Question: Can you provide the account number mentioned in the document?
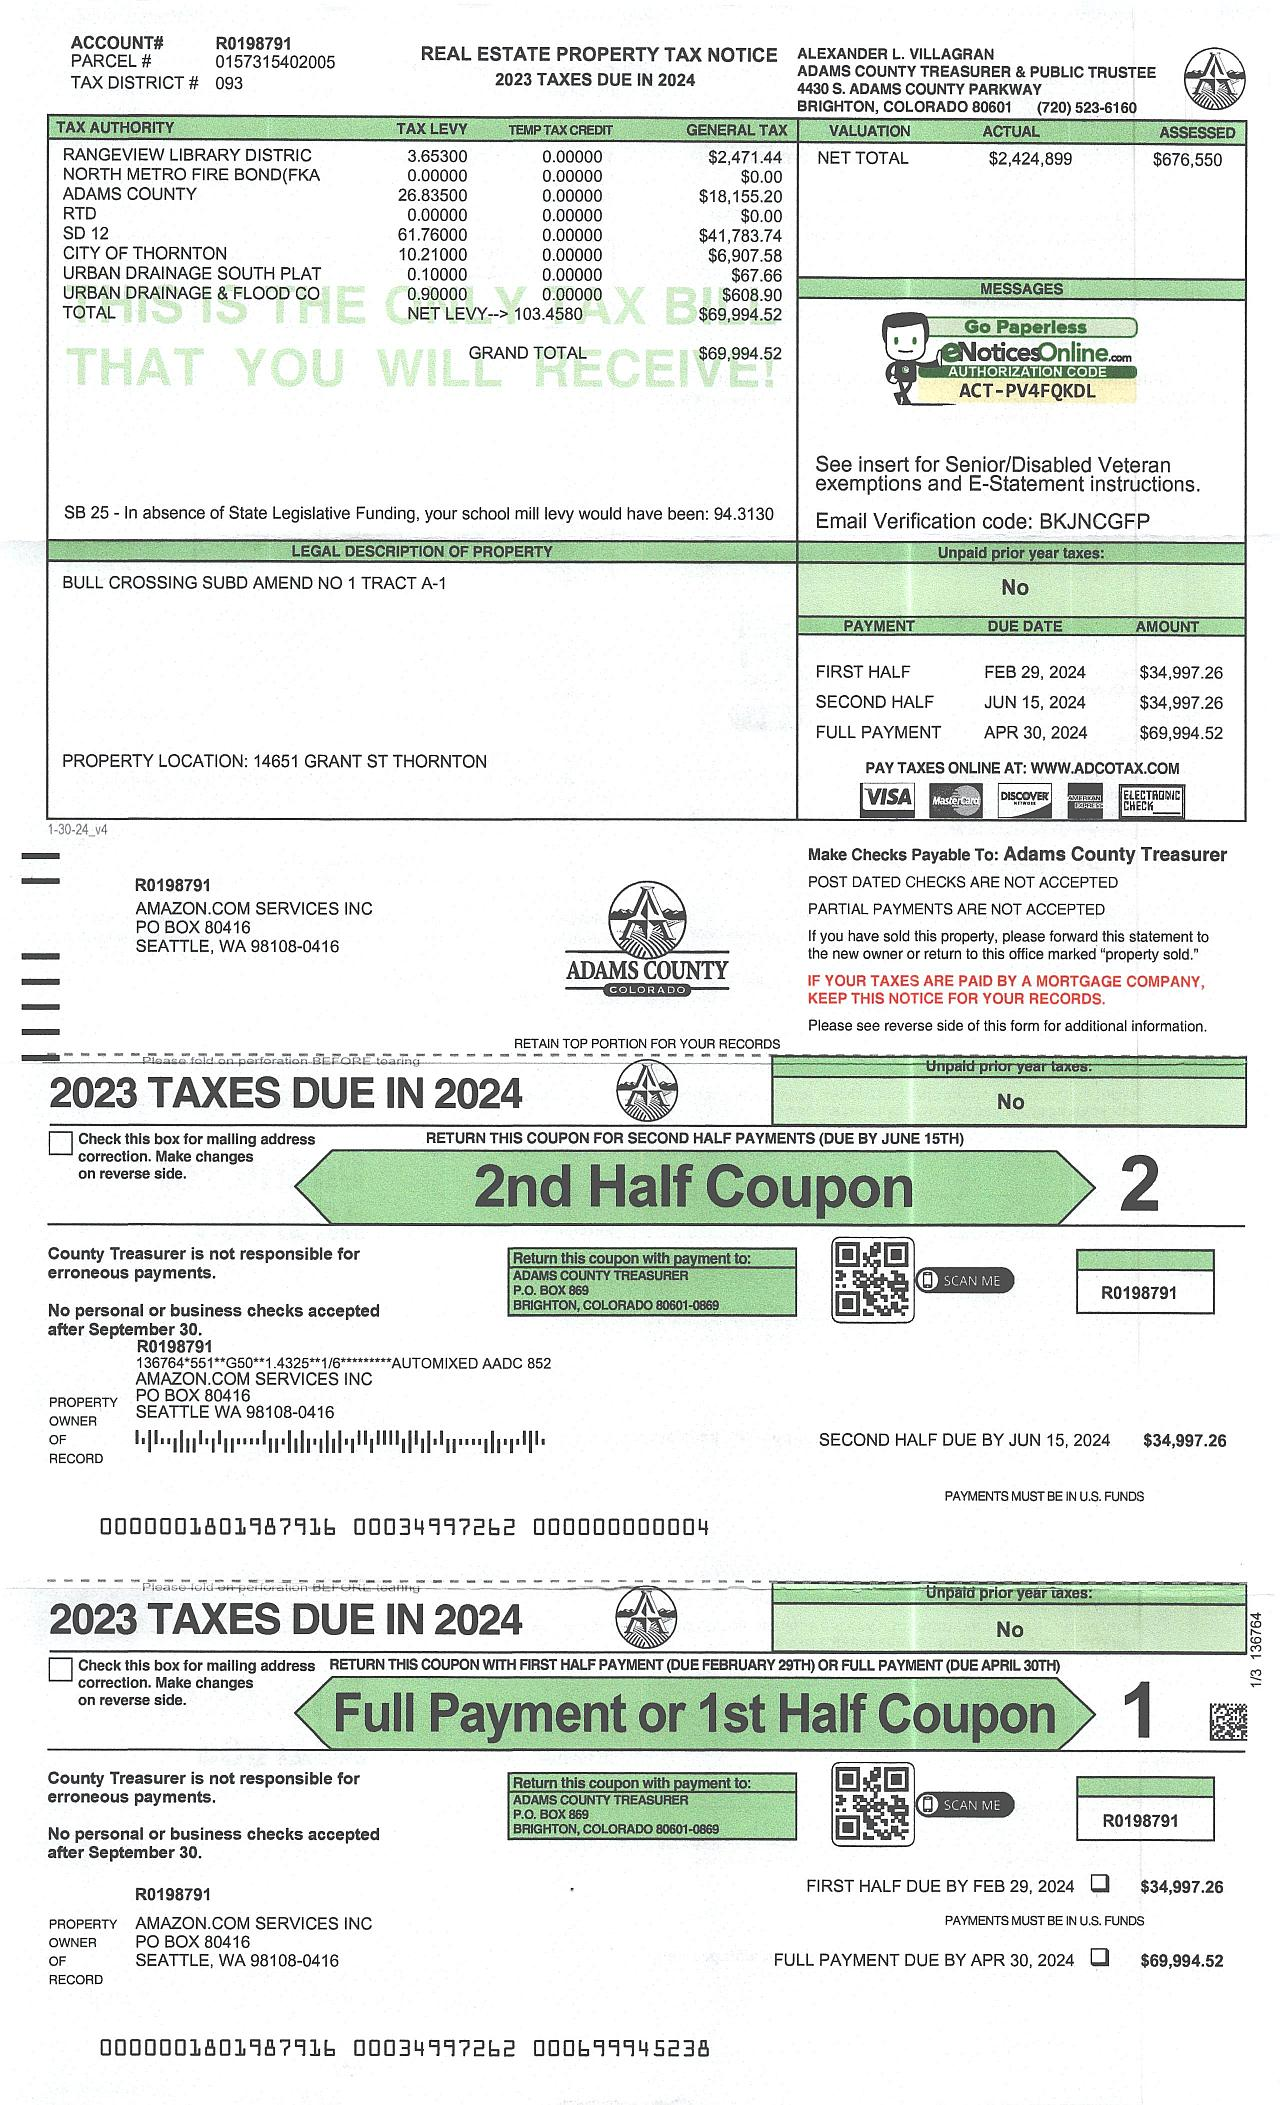
Answer: "R0198791"